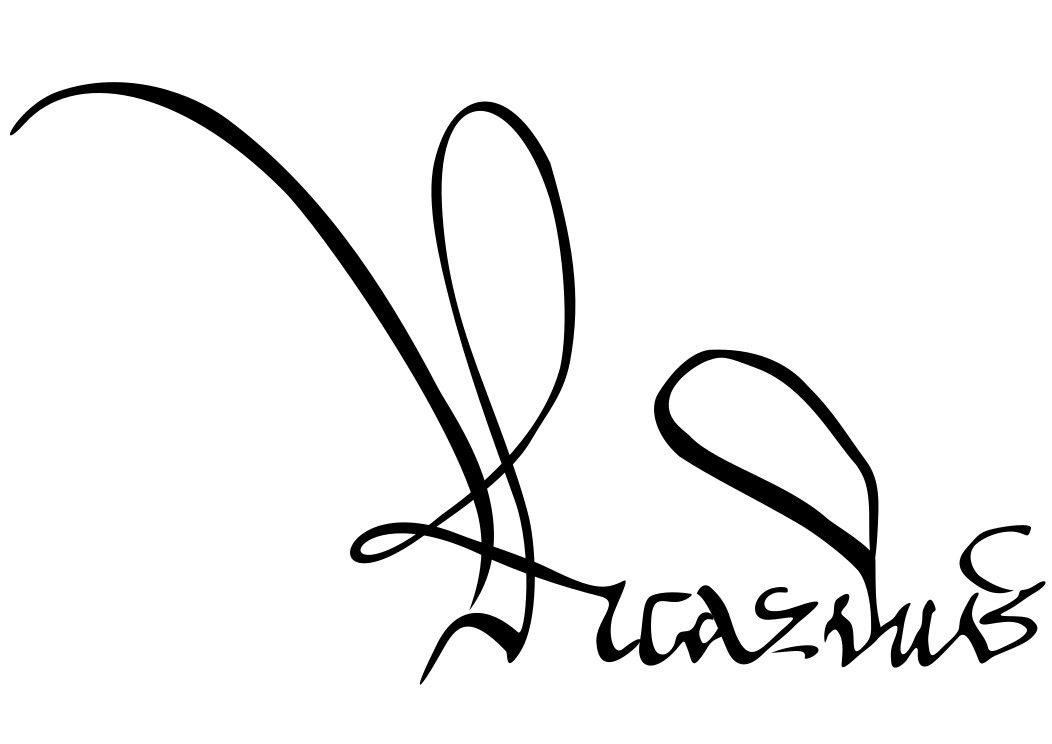
Signature of: richard iii of england